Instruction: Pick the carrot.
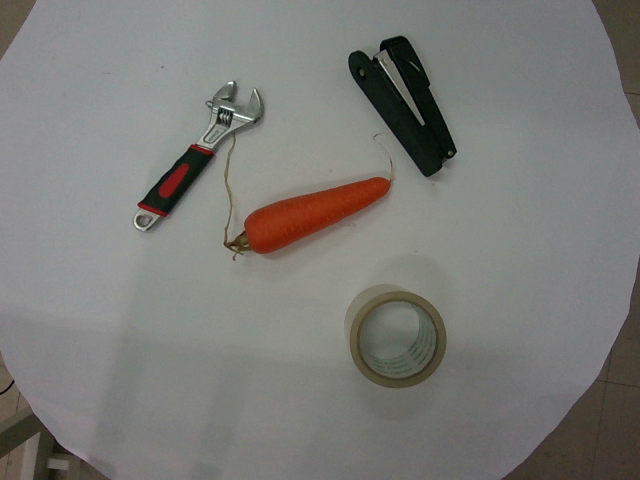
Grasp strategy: vertical